Question: What is the earliest payment due date mentioned in the document?
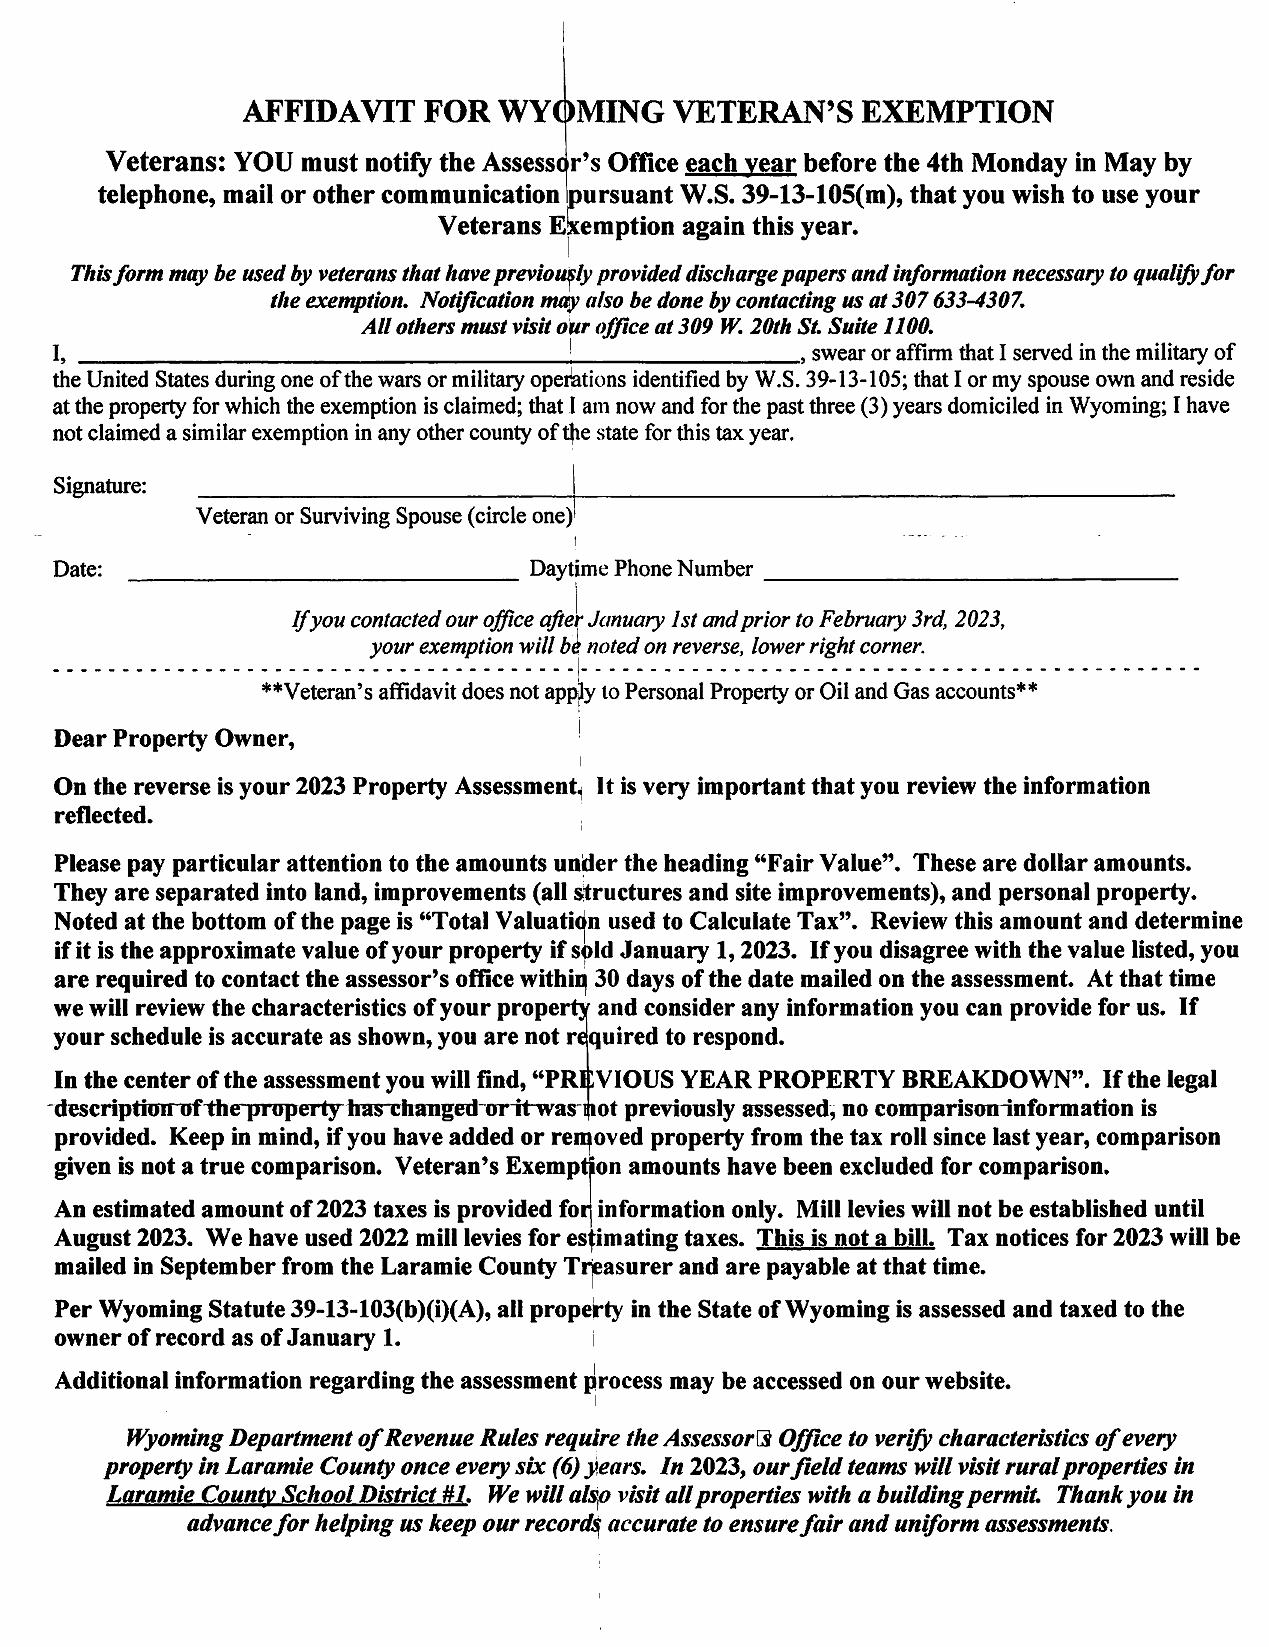
Answer: " September 2023"